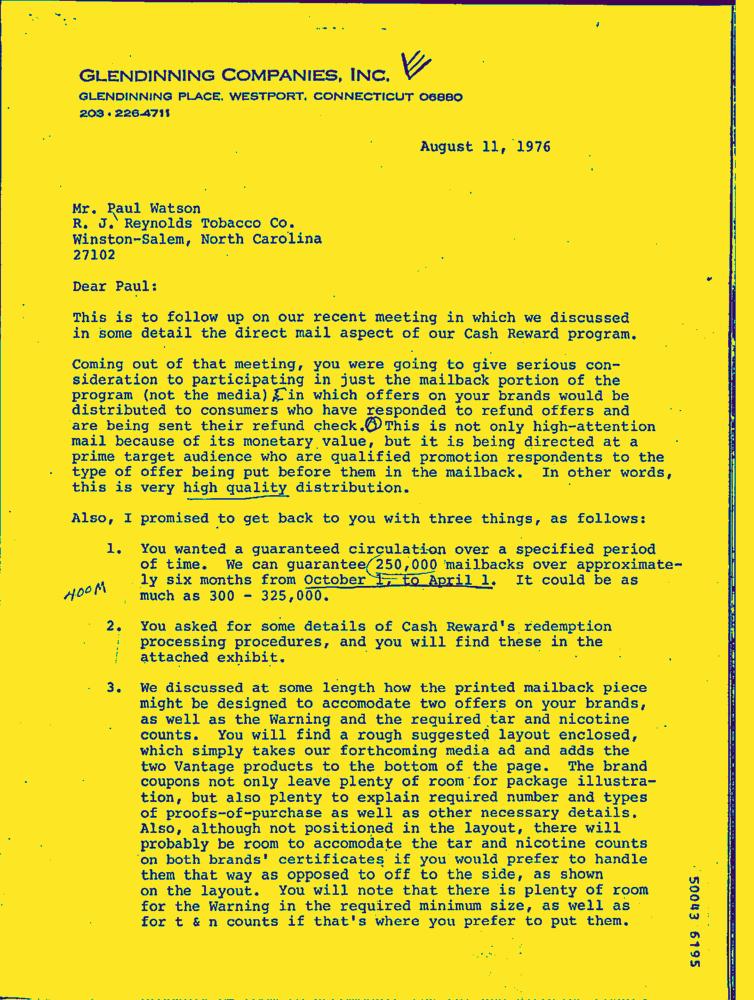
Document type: Letter-Doc